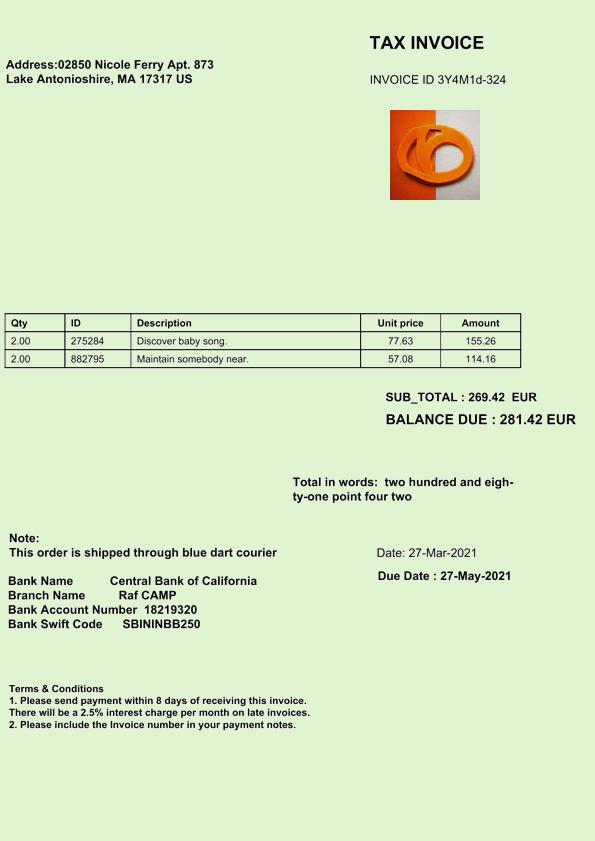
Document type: Invoice